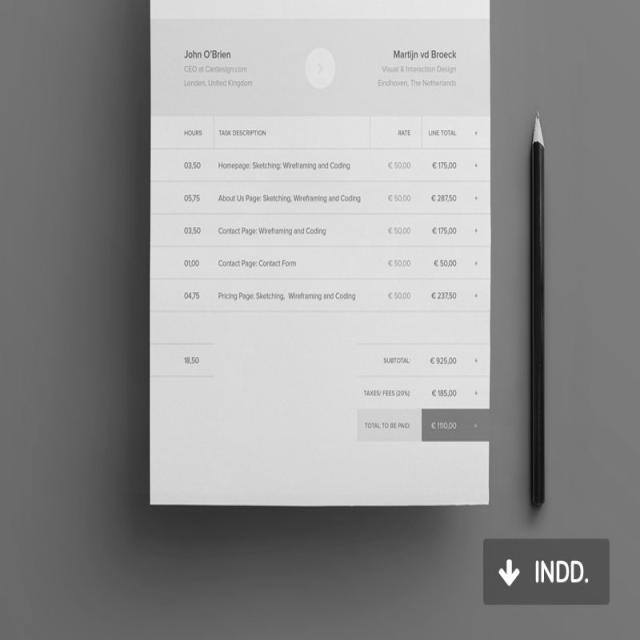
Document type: Invoice